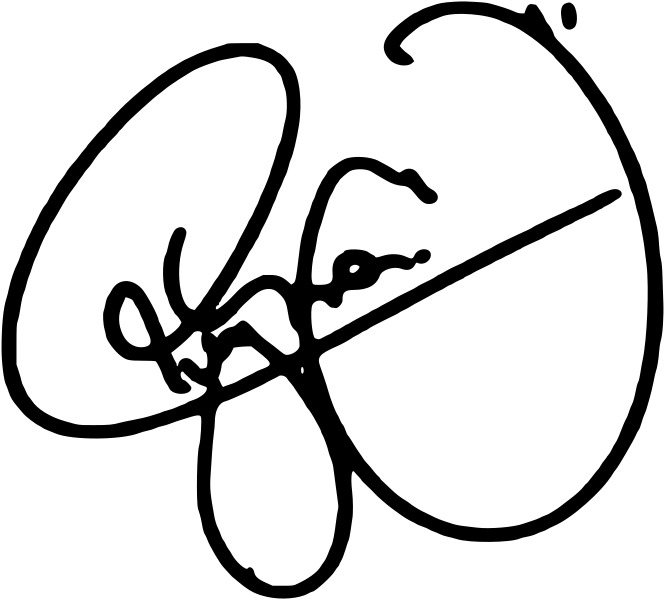
Signature of: neymar